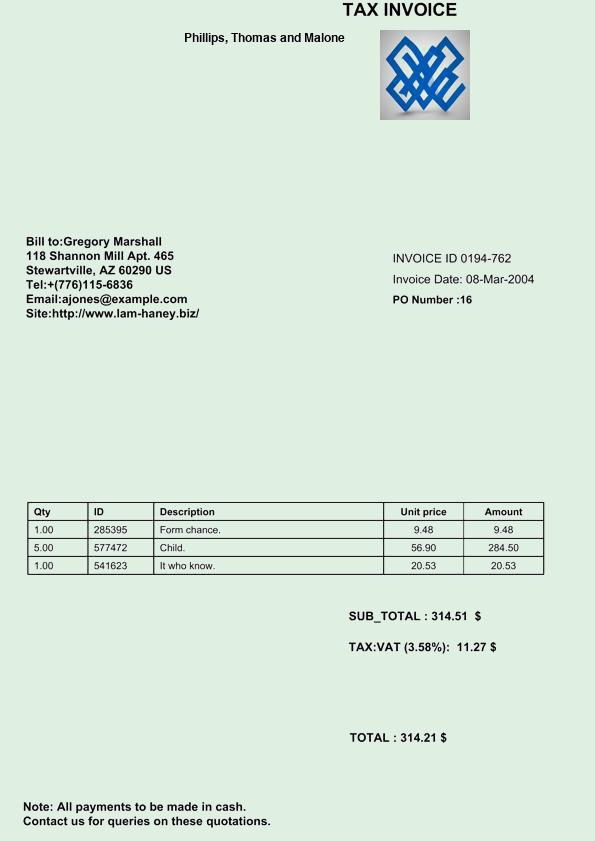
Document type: Invoice